Question: Talk about the condition:
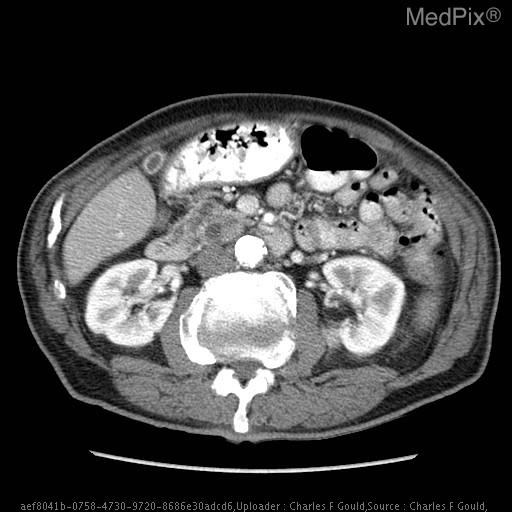
Answer: The disease is discussed as: Lesion/Condition Name: Intraductal Papillary Mucinous Neoplasm

Cell  of  Origin: Epithelial cells of the pancreas

Synonyms: IPMT, IPMN

ICD-0 code: 157.0

Associations/Predisposing  Factors: Diabetes, Pancreatitis

Common  Locations: Pancreas

Demographics: M>F, 60-80y/o.

Radiology: Multiloculated cystic lesion within the pancreas.

Prognosis  and  Treatment: Generally slow-growing.  Surgical intervention if fast growing, or younger patients.